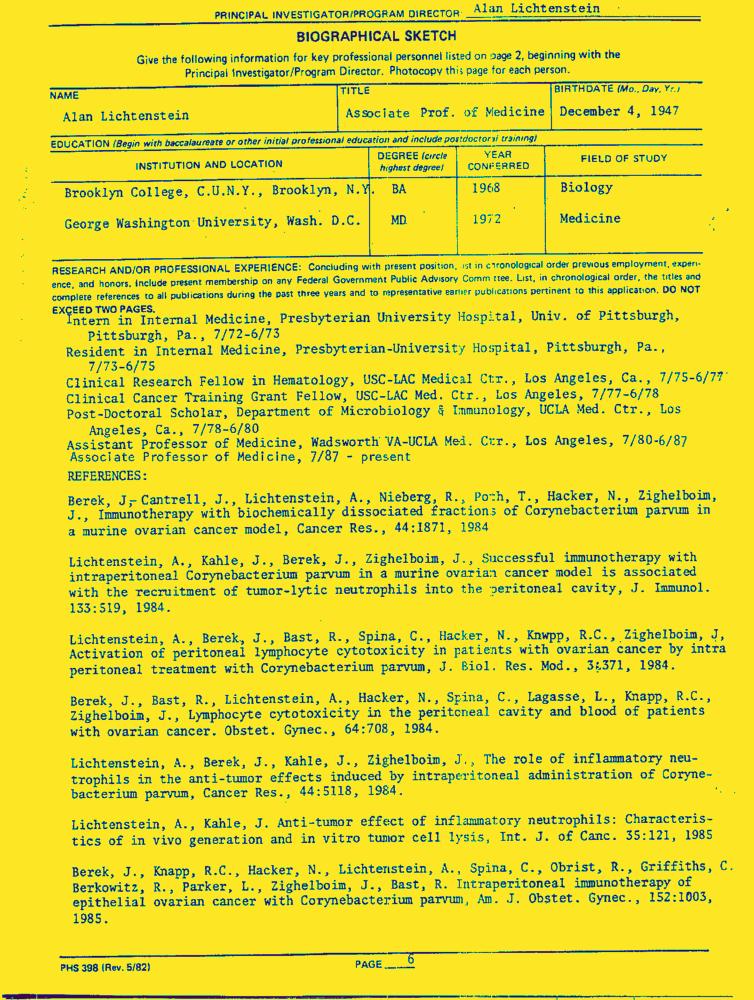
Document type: Resume-Doc